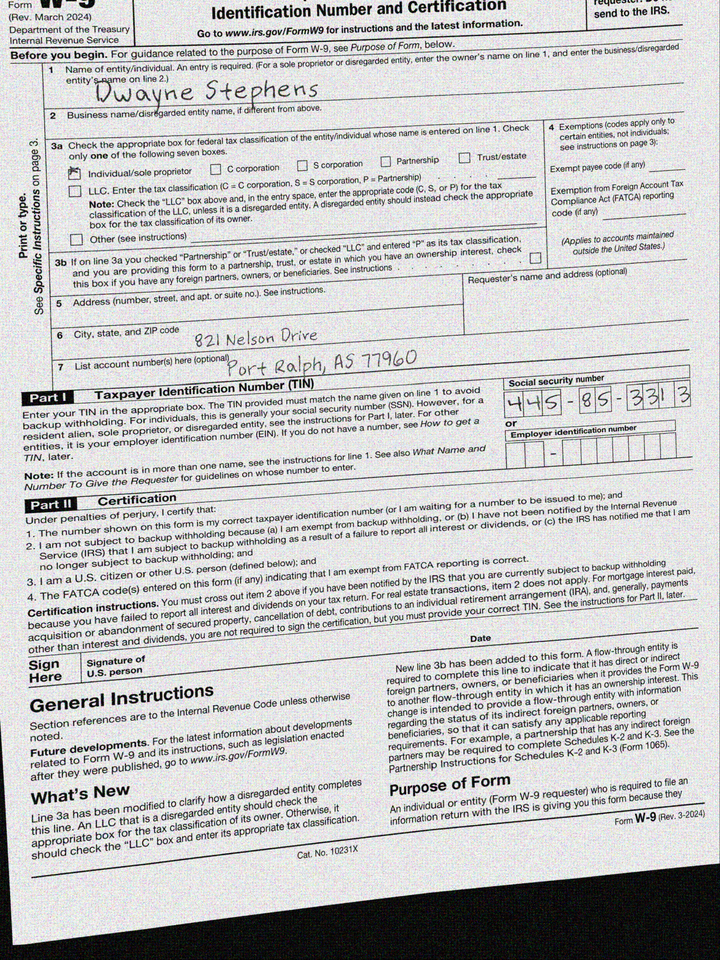
adr1: 821 Nelson Drive
adr2: Port Ralph, AS 77960
cbx: yes
ssn: 445853313
enm: Dwayne Stephens